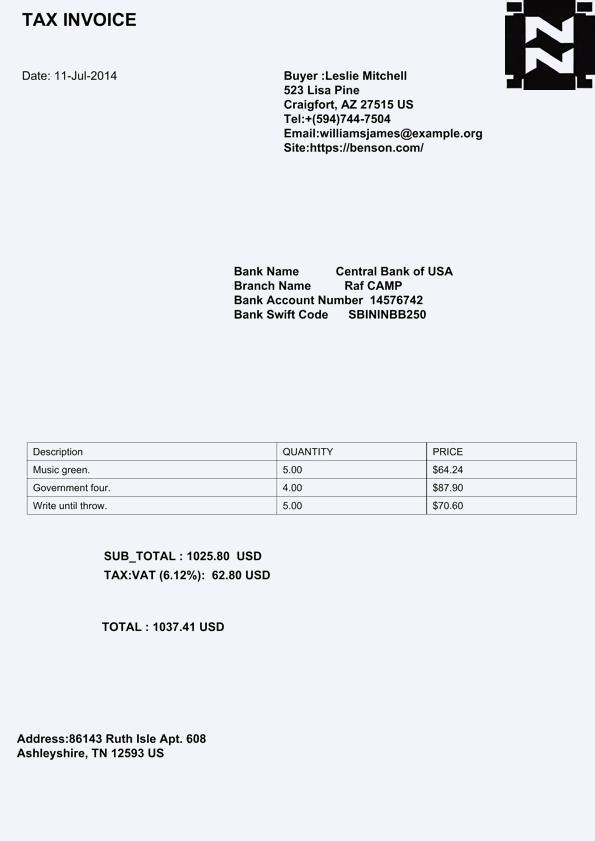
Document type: Invoice